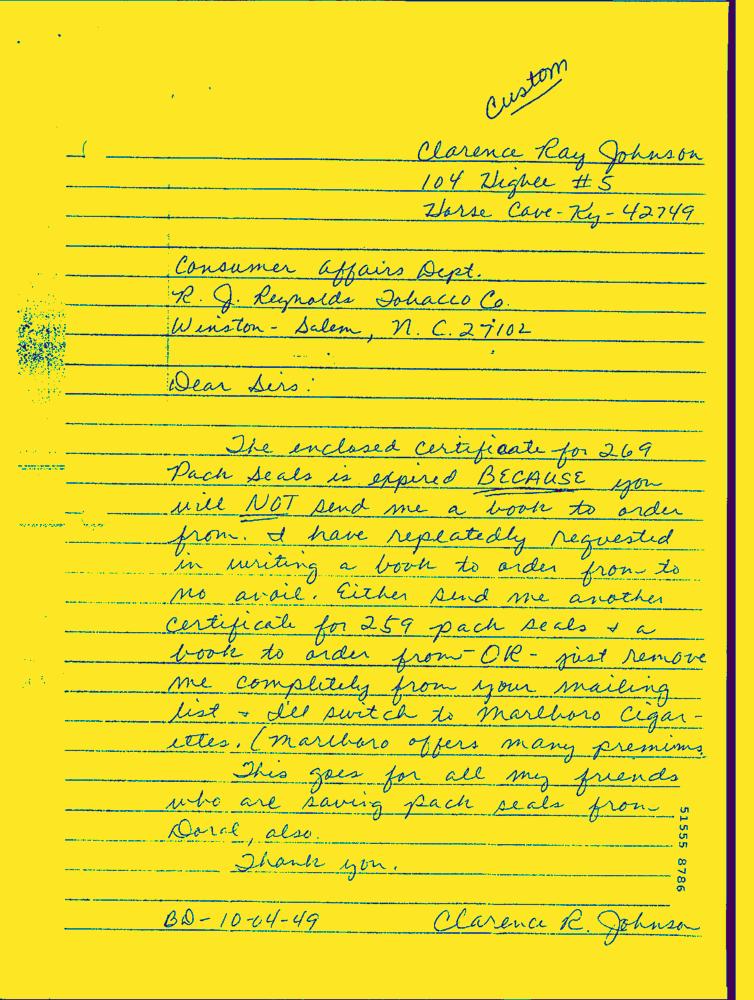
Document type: Hand-Written